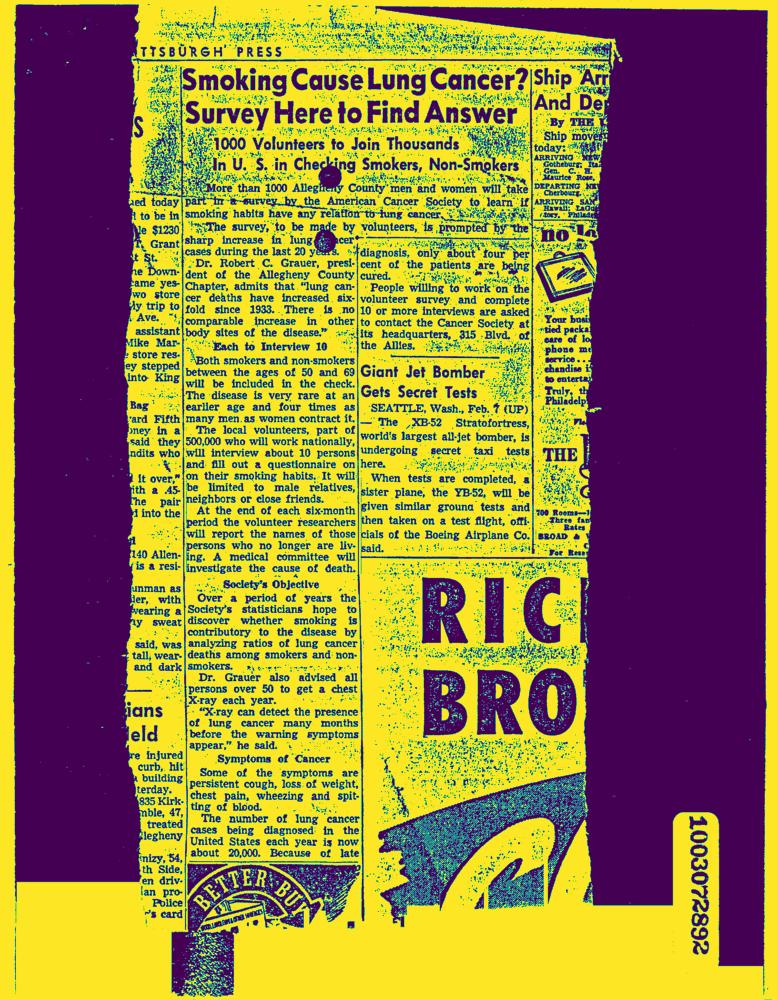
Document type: News-Article